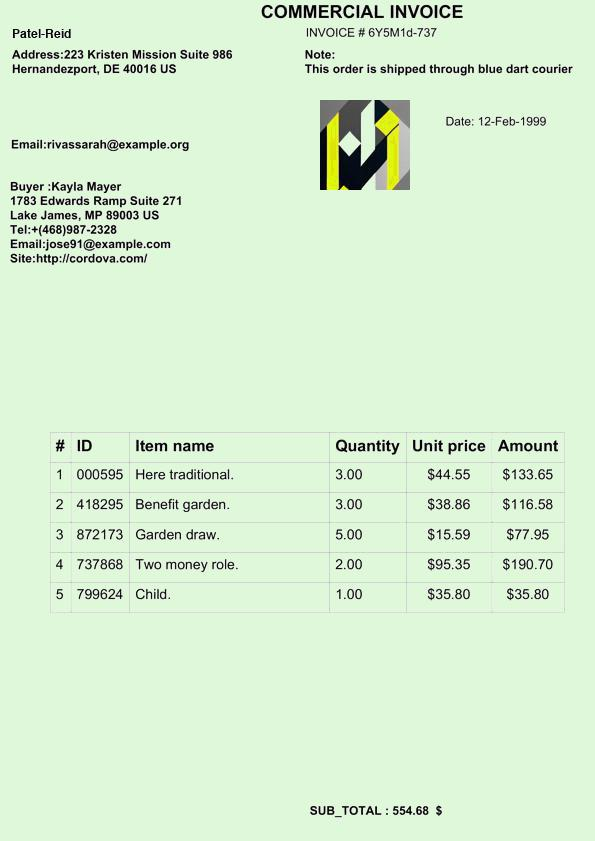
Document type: Invoice